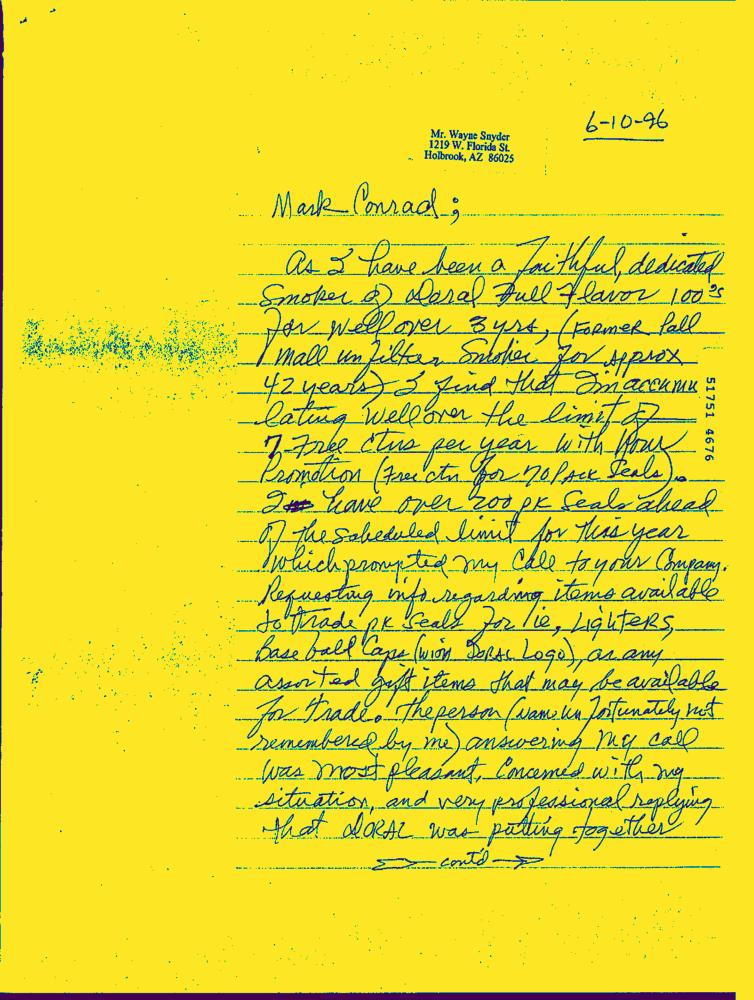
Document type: Hand-Written